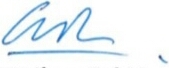
Signature of: augusto álvarez rodrich